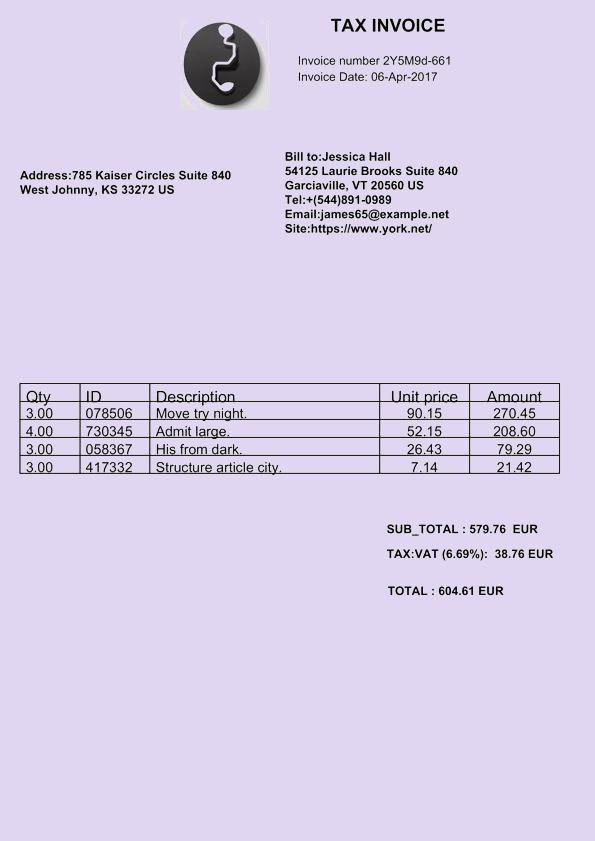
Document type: Invoice